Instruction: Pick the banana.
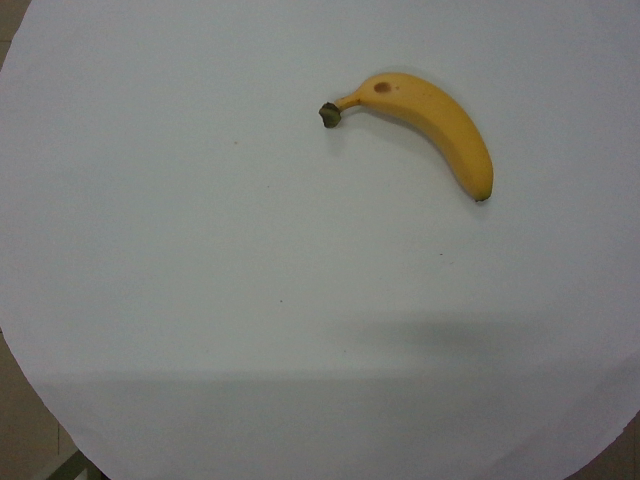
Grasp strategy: vertical